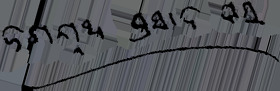
Signature of: jagannath prasad das